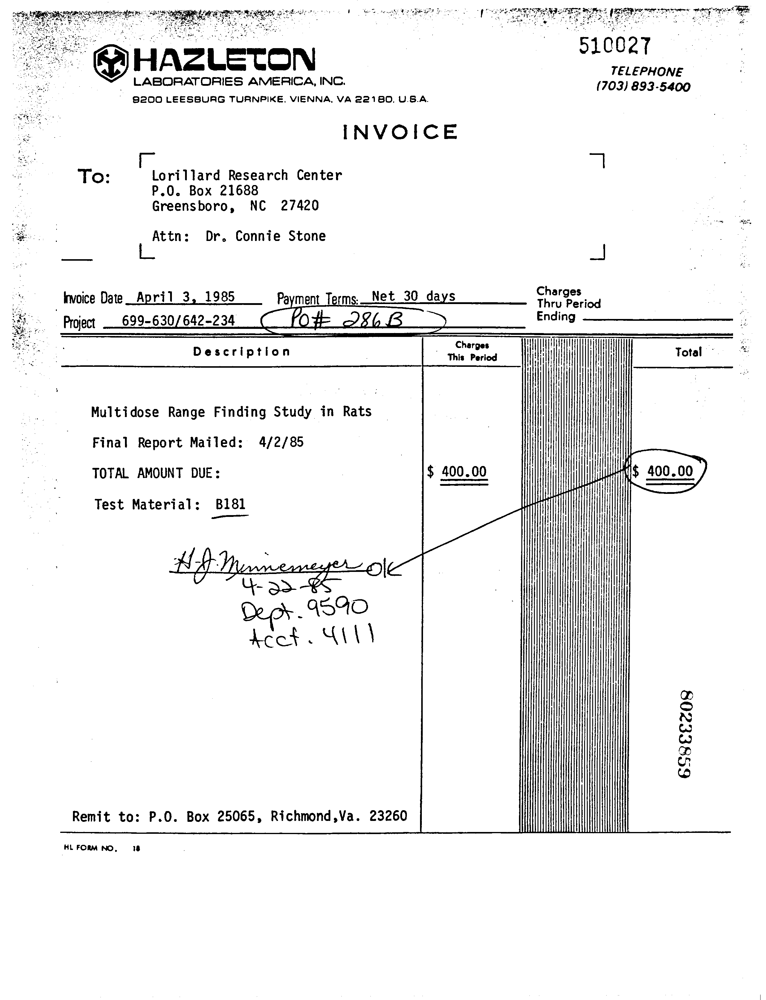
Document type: Invoice